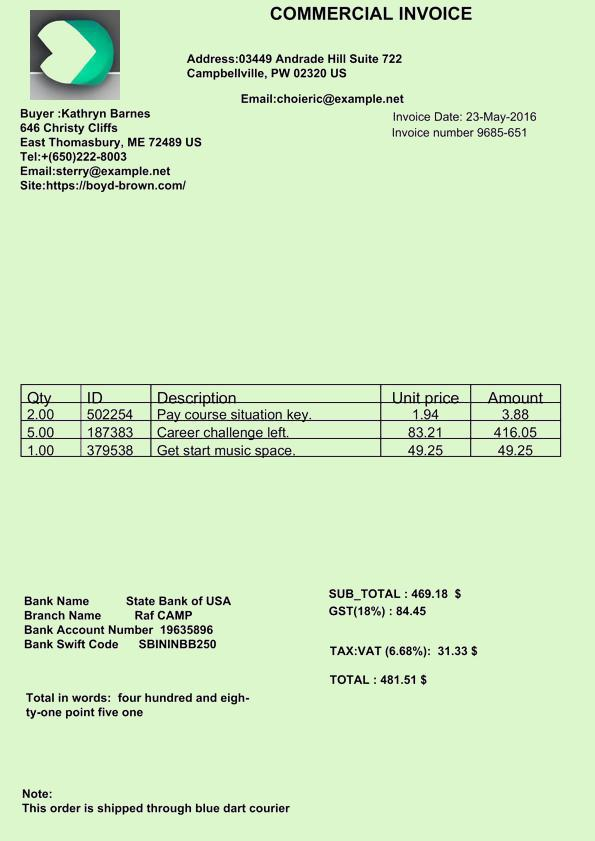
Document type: Invoice